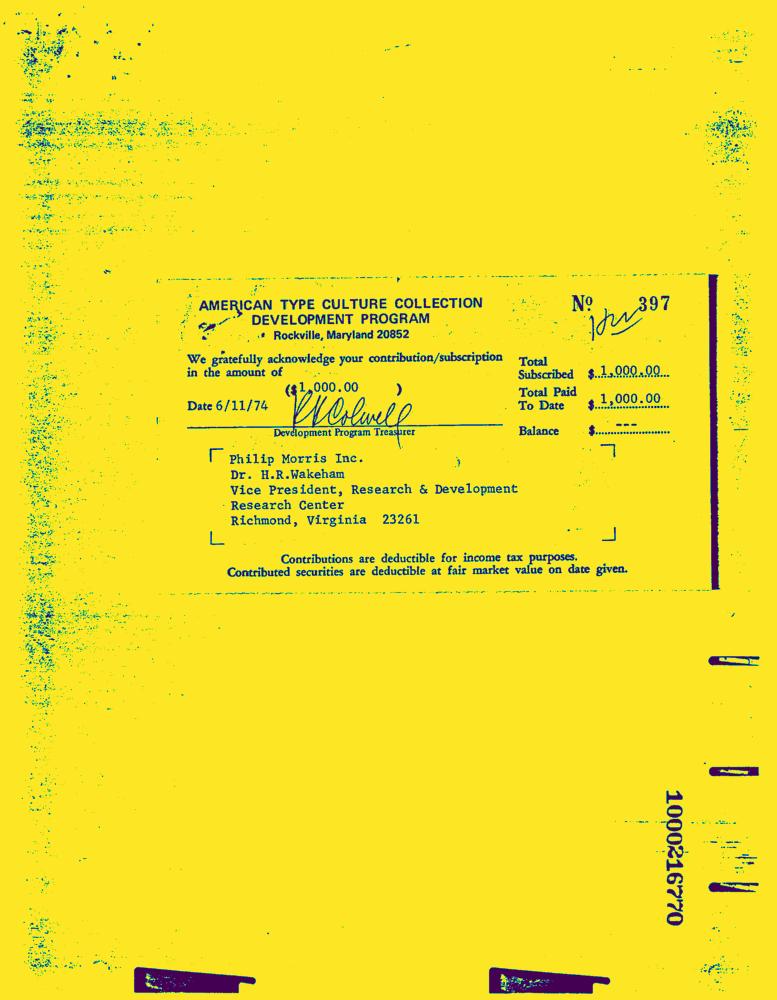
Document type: Invoice-Doc